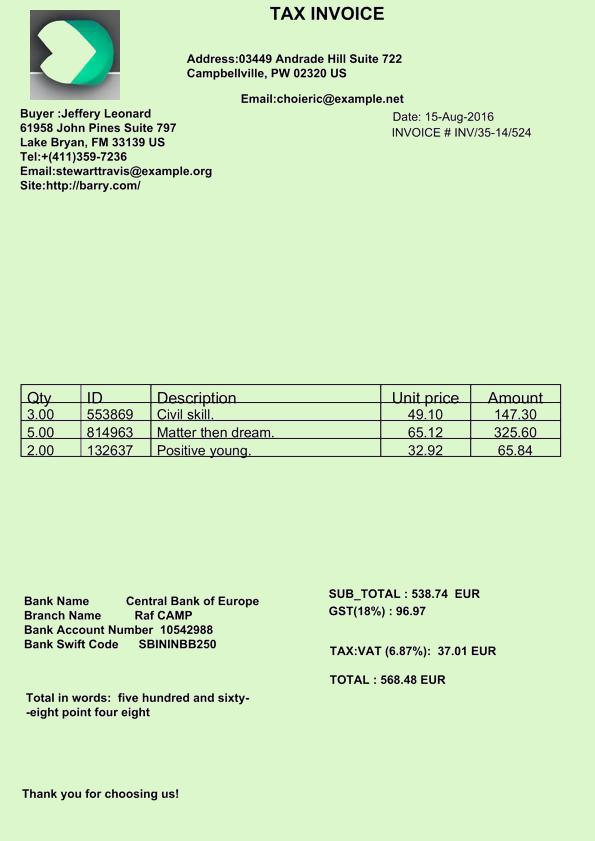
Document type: Invoice